Question: Describe the condition in detail:
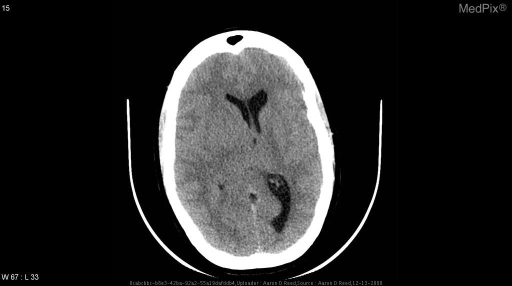
Answer: The disease is discussed as: Lesions/Condition: Gioblastoma multiforme

Cell  of  Origin: Astrocytes

WHO  Grade(s): The term glioblastoma multiforme is reserved for Grade IV gliomas. By definition, they meet at least 3 out of 4 of the following criteria: 1) nuclear atypia 2) mitosis 3) endothelial proliferation 4) necrosis
Grading system for Gliomas
*Grade I: none of above criteria
*Grade II: at least one of above criteria is met
*Grade III: at least 2 of above criteria met
*Grade IV: at least 3 of above criteria

Synonyms: Grade IV astrocytoma, Grade IV Glioma

Associations/Predisposing  Factors:
* Incidence slightly higher in caucasians than other ethnicities
* More common in men than women (3:2)
* More common with increasing age (40 years and older)

Common  Locations:   GBMs generally arise in the deep white matter but may also cross the corpus collosum and invade the opposite hemishpere producing a "butterfly" tumor.

Histology: Variable- most often consists of poorly differentiated astrocytes with nulcear atypia and mitotic activity. Necrosis and microvascular proliferation may be significant, especially in high grade lesions such as a GBM.

Special  Stains: no special stains are required

Gross  Appearance: Tumors appear large and amorphous with several infiltrating, finger-like extensions that can represent microscopic invasion beyond the obvious tumor sites.

Radiology:
* CT: tend to be irregularly shaped, hypodense lesions with peripheral ring-like enhancement surrounded by edema.
* MRI with and without contrast- study of choice; on T1 = ring-enhancing lesions with hypodense core, has high-signal intensity on T2

Molecular Biology:
* IDH1 mutations are more common in secondary GBM - associated with a better prognosis
* MGMT status may predict a better response to standard therapy with radiation and temozolomide chemotherapy

Prognosis  and  Treatment: poor
*Median survival without treatment ~ 3 months
*With treatment, mean survival is 8-15 months
* treatment is often palliative and consists of debulking surgery, external beam radiation and chemotherapy with temozolomide

Most patients are eligible to volunteer for clinical trials.

http://emedicine.medscape.com/article/283453-overview
http://www.cancer.gov/cancertopics/pdq/treatment/adultbrain/HealthProfessional/page4
http://www.ncbi.nlm.nih.gov/pmc/articles/PMC3792931/